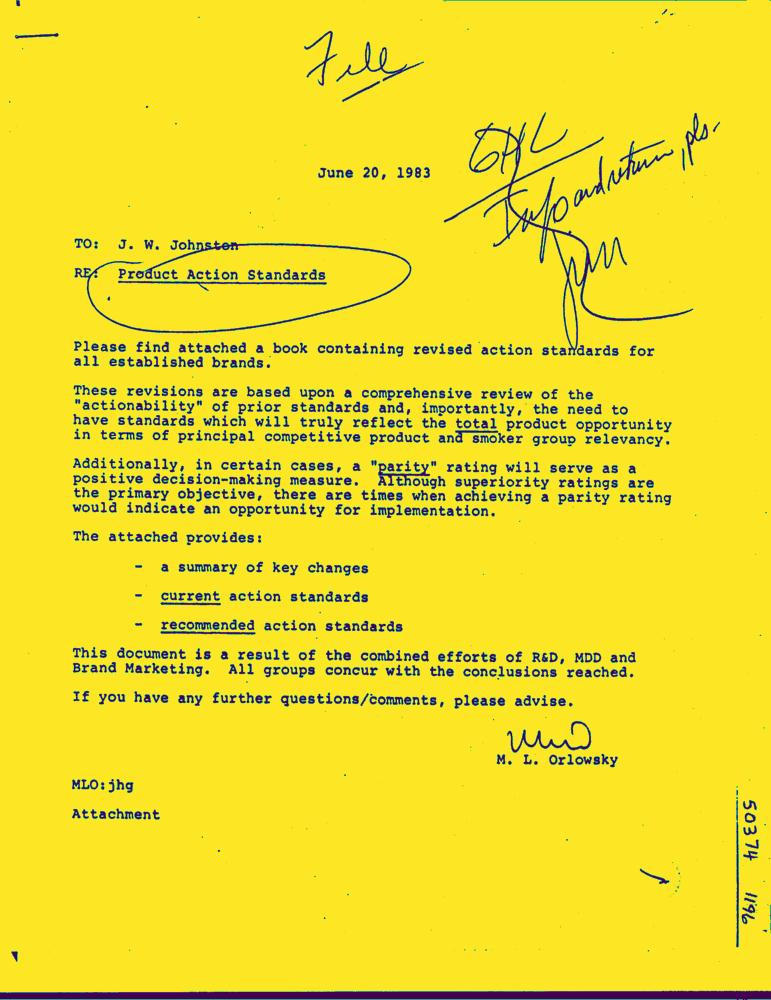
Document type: Letter-Doc